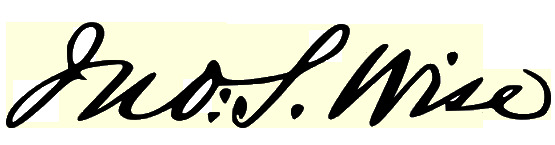
Signature of: john sergeant wise